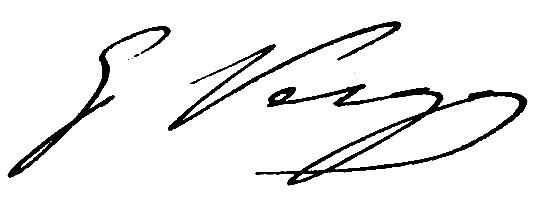
Signature of: giovanni verga